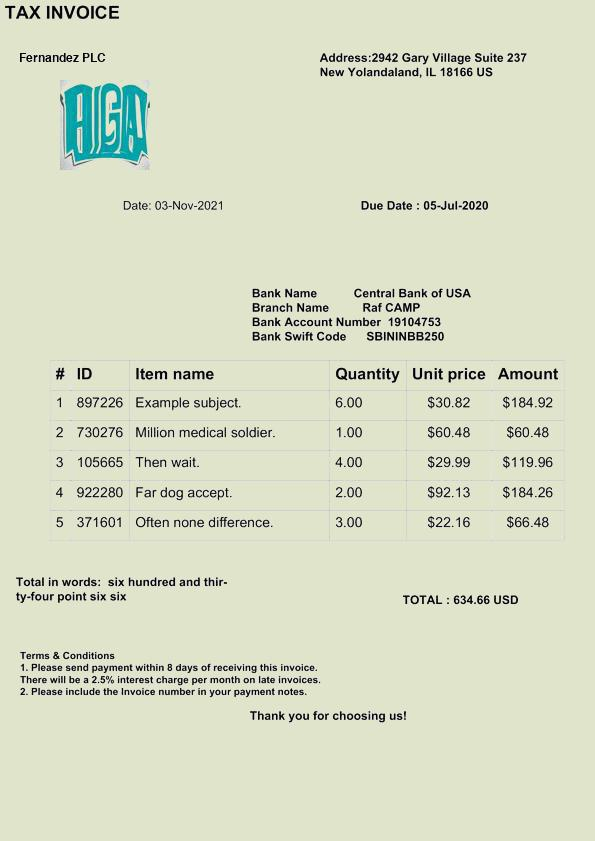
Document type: Invoice